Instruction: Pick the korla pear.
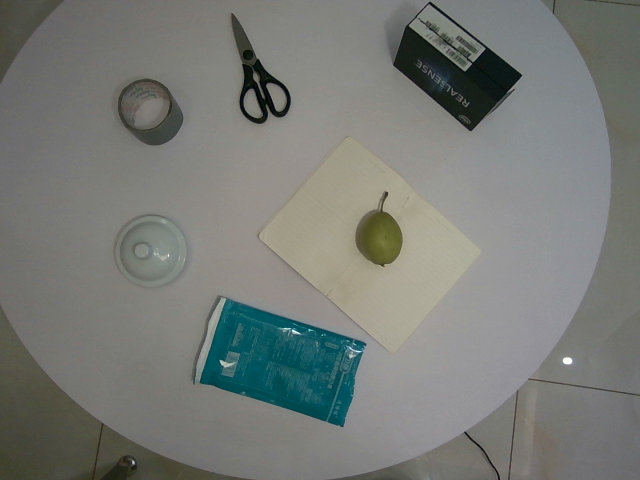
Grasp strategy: vertical